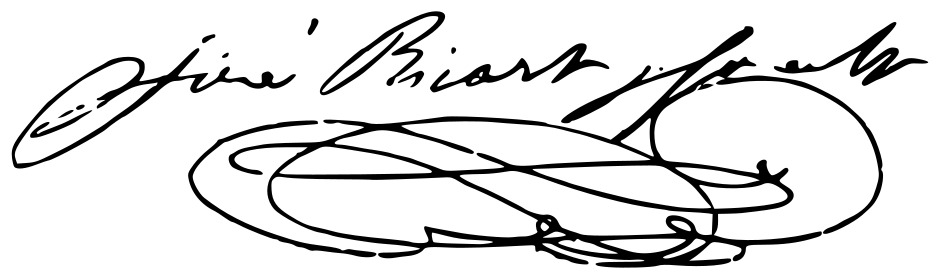
Signature of: josep ricart i giralt